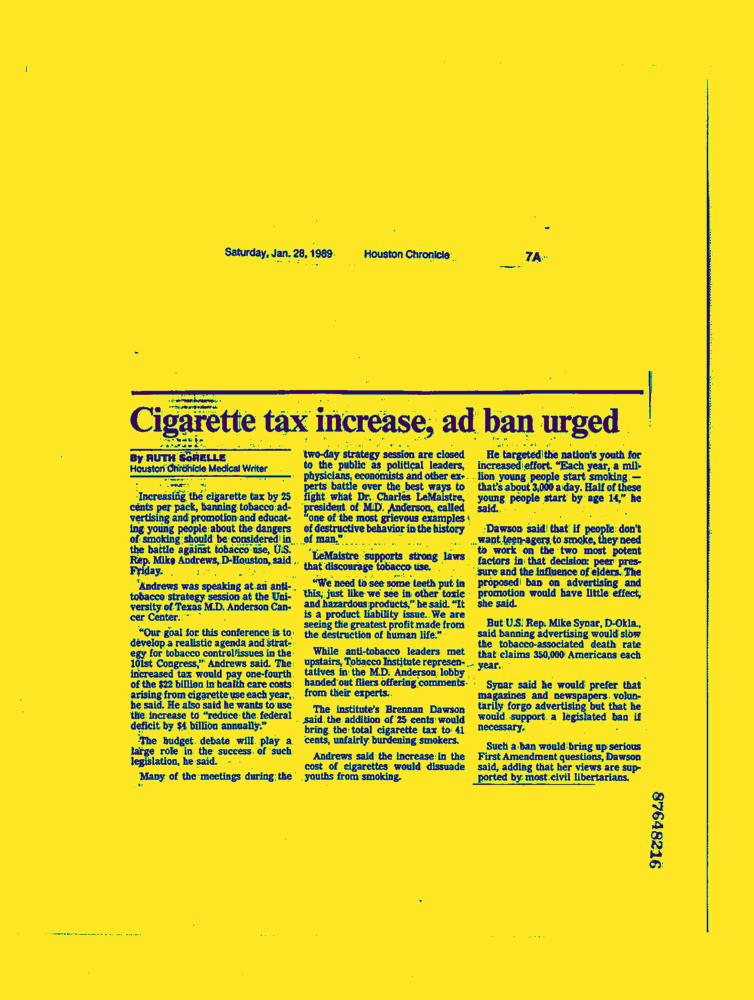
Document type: News-Article